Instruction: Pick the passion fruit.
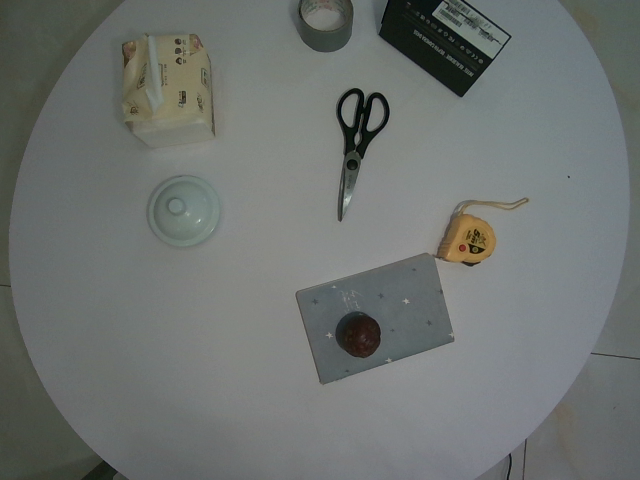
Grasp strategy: vertical